Question: Explain the disease:
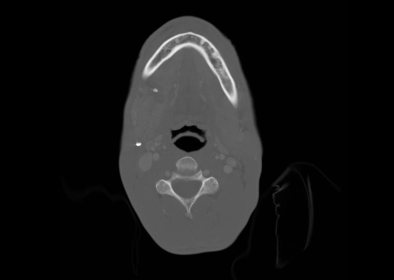
Answer: The disease is discussed as: Sialolithiasis is an accumulation of hardened deposits in the salivary ducts. The most common site of occurrence is in the submandibular  (Warthon’) duct  which accounts for about 80% of all salivary duct stones.1  The large majority of cases occur in patients over 30 years of age with rare occurrences in children. The exact etiology of stone formation in the salivary ducts remains uncertain however it is believed to be the result from trauma, inflammation of the ductal epithelium or other processes which slow the movement of saliva down the salivary ducts resulting in stagnation. Patients typically present complaining of neck swelling and colicky pain, though this patient denied pain. Diagnosis is achieved through direct palpation of the stone and imaging which should include CT with contrast or ultrasound. Sialolithiasis often leads to Sialoadenitis, which is inflammation of salivary gland, caused by granulomatous processes or more typically in the case of Sialolithiasis infection caused by bacterial migration up the obstructed duct.  Staphylococcus, Streptococcus viridans and S. pneumoniae are usually implicated in the infection. 2   Treatment is with broad spectrum antibiotics, sialogogues (sour candy to promote salivation), massage, manual removal of stones near the orifice. 1(p1239),2(p935)  Failure of these treatments should prompt consideration of surgical intervention, which is not considered first line treatment due to the high incidence of post-operative stricture formation and resulting predisposition for chronic Sialoadenitis.1(p1240)